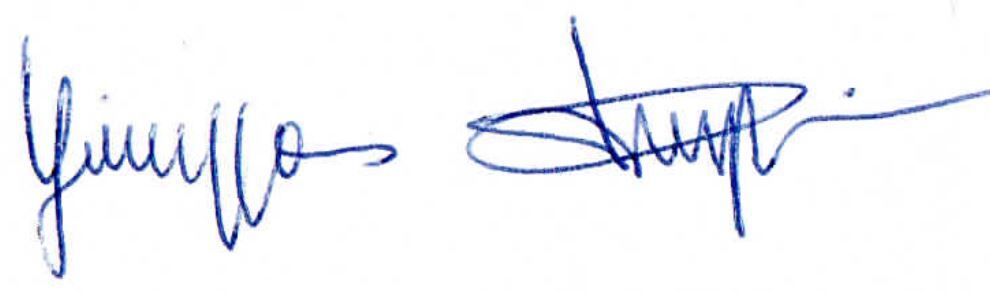
Signature of: giuseppe prinzi